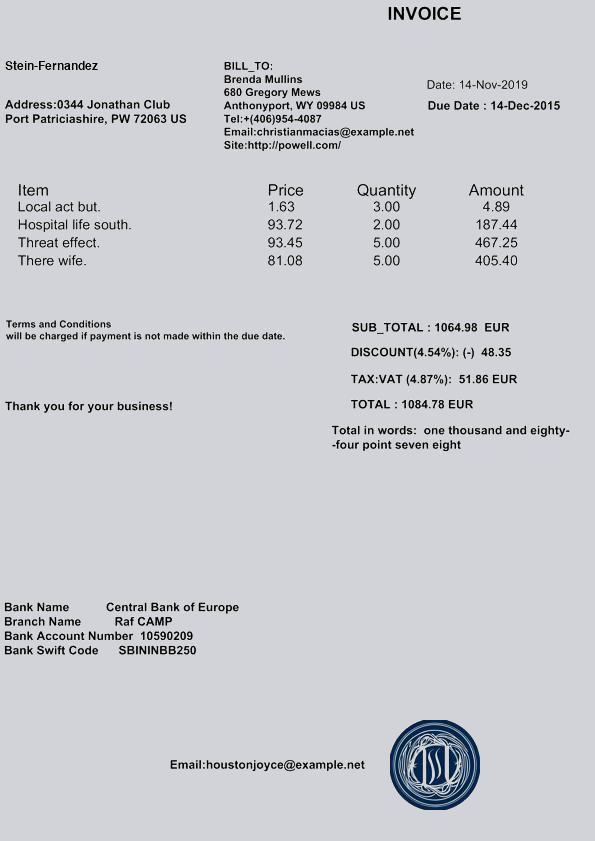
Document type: Invoice